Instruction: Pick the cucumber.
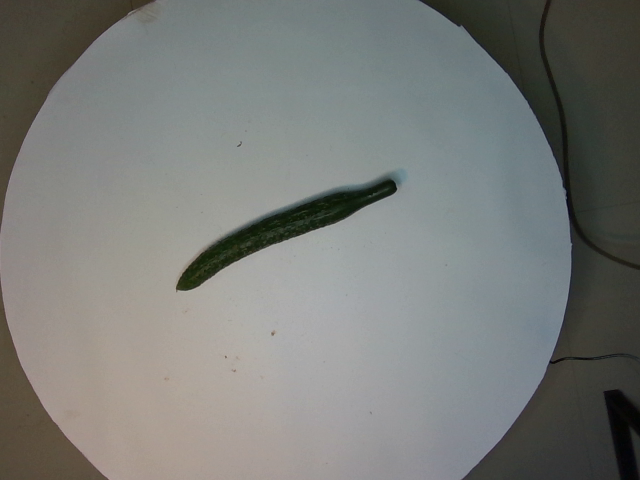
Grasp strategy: vertical